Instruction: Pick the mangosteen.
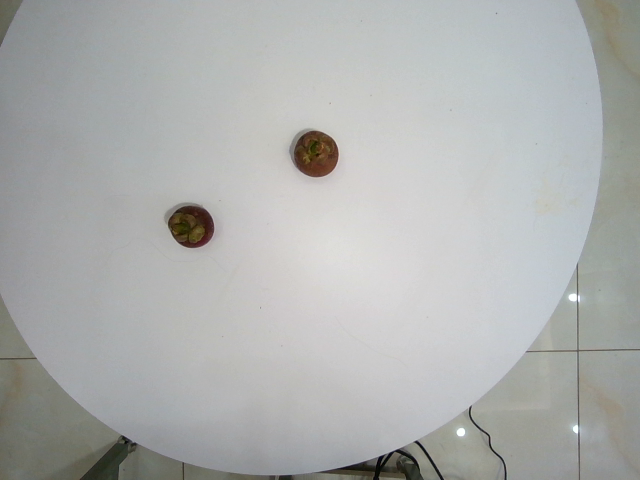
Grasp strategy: vertical